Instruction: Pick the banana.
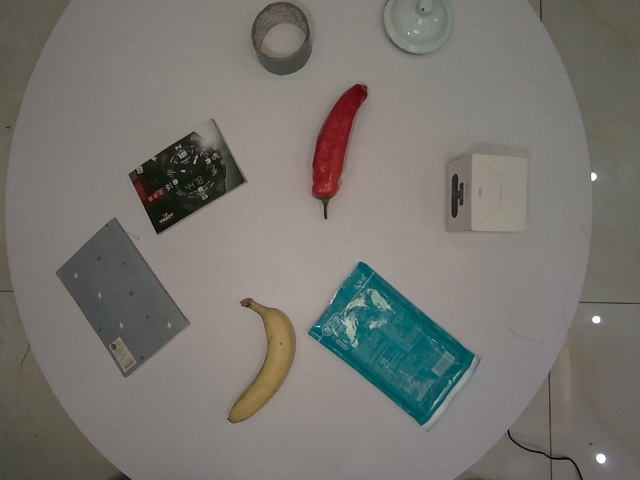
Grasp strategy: vertical